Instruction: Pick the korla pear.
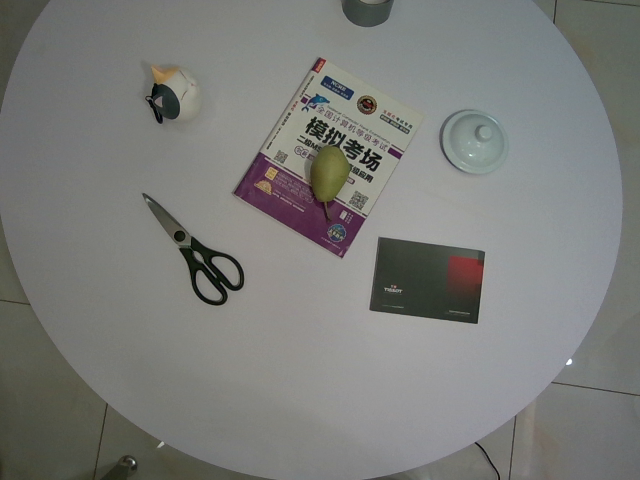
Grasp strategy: vertical